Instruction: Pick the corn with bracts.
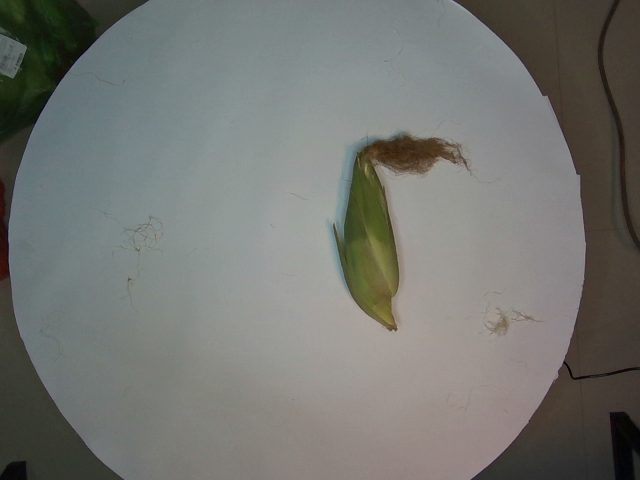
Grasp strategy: vertical